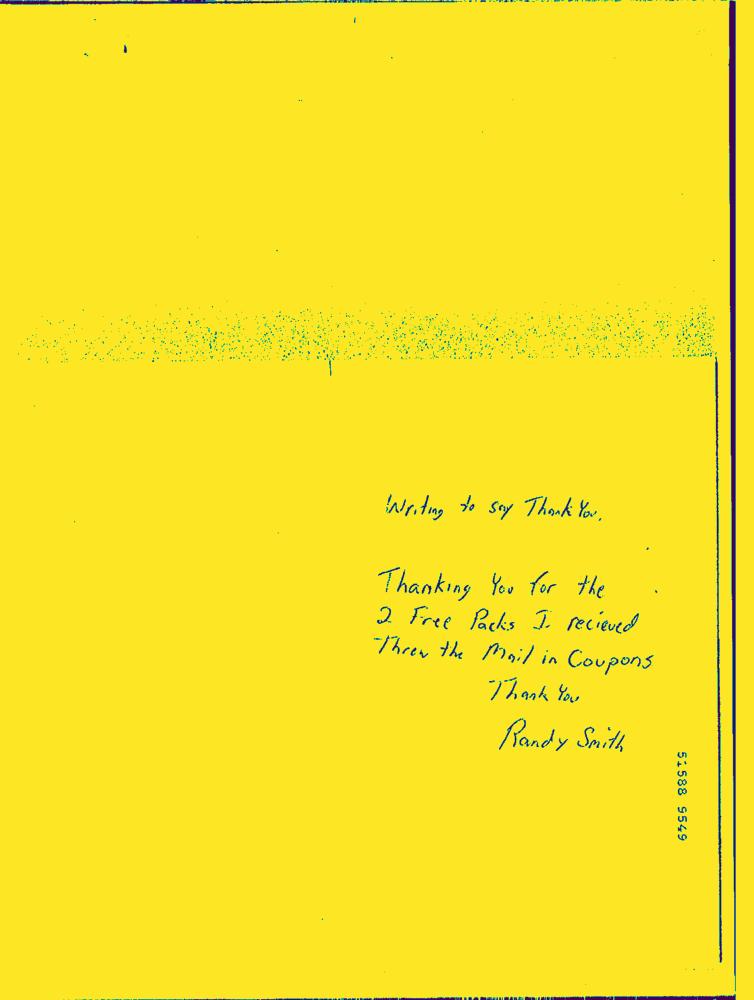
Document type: Hand-Written